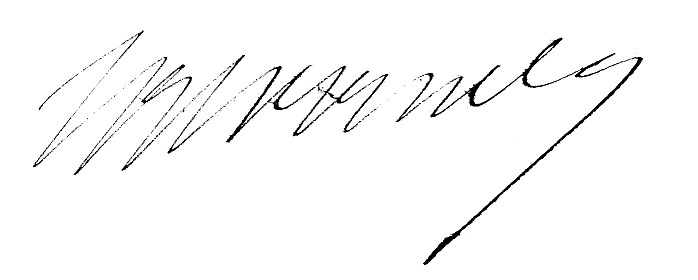
Signature of: narcisse achille de salvandy